Question: What is the date of the hearing as scheduled in the document?
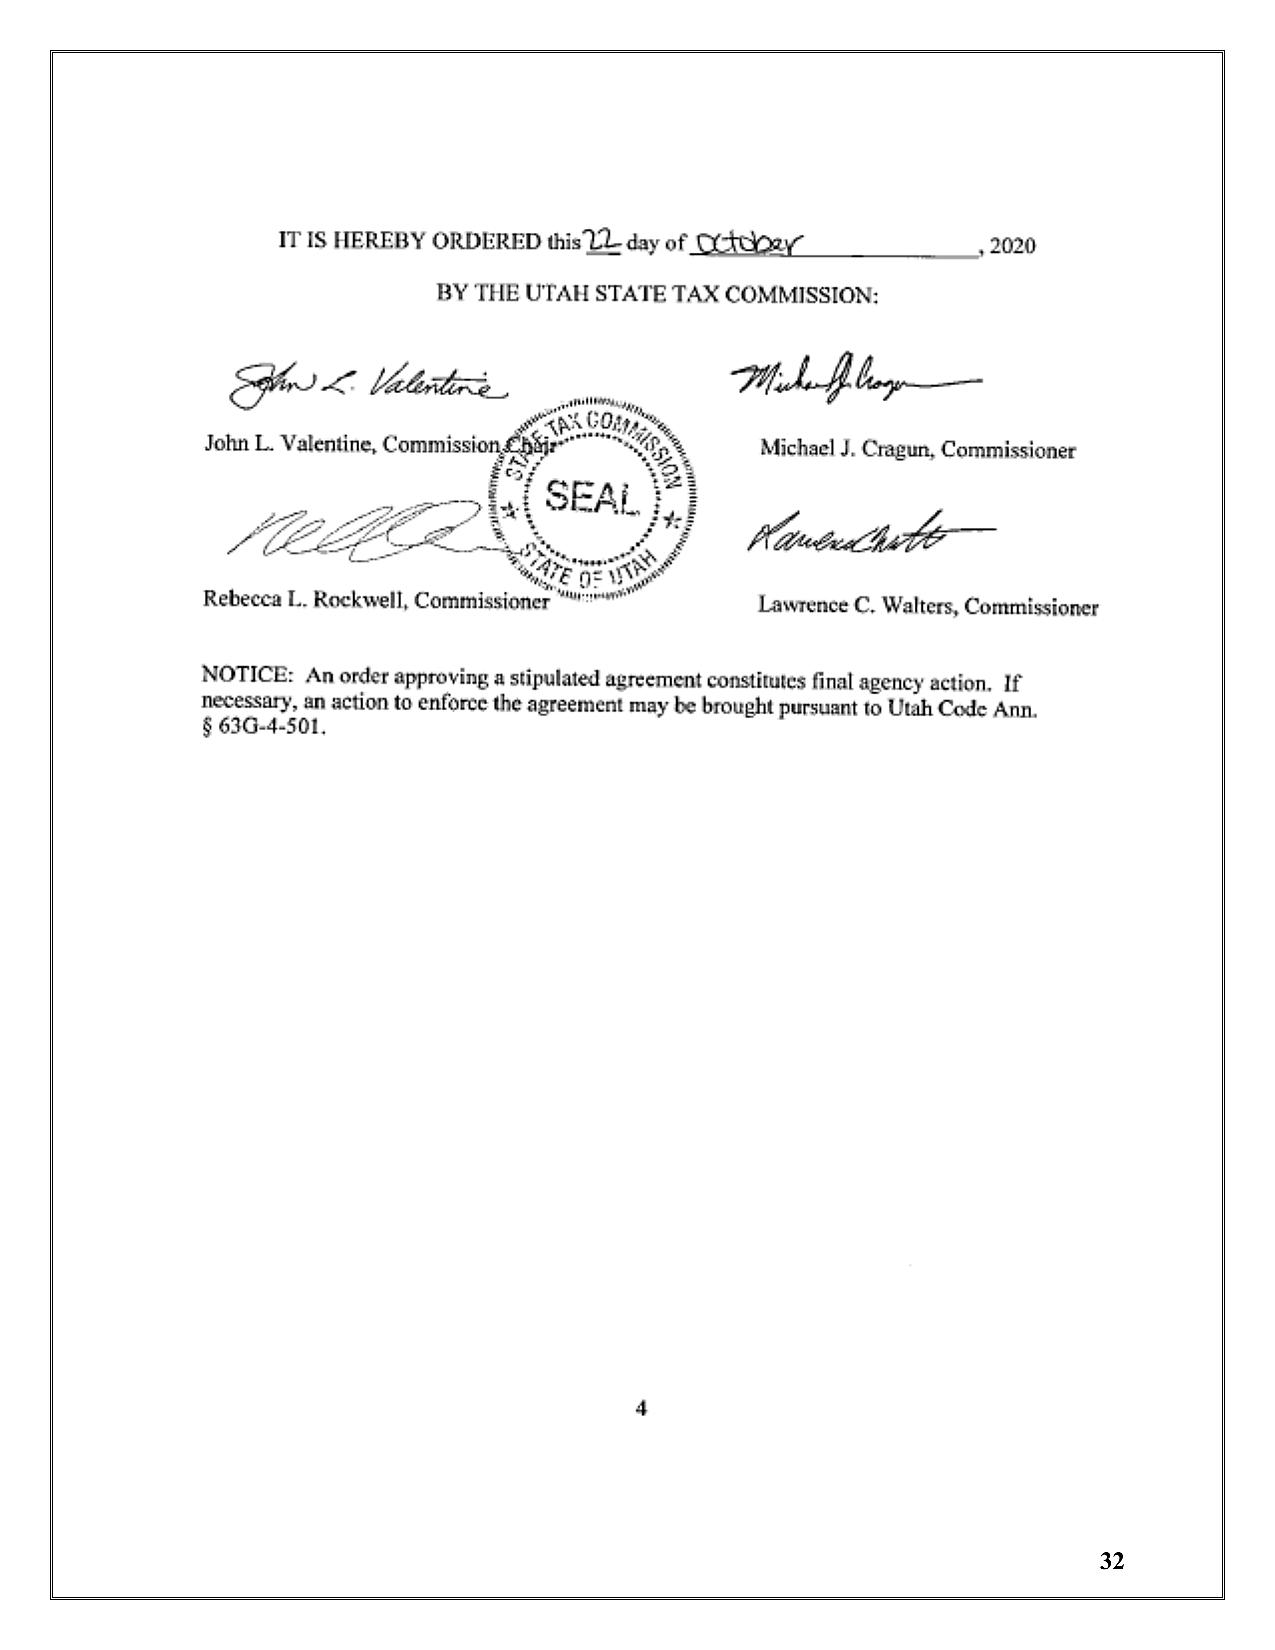
Answer: "22-Oct-20"